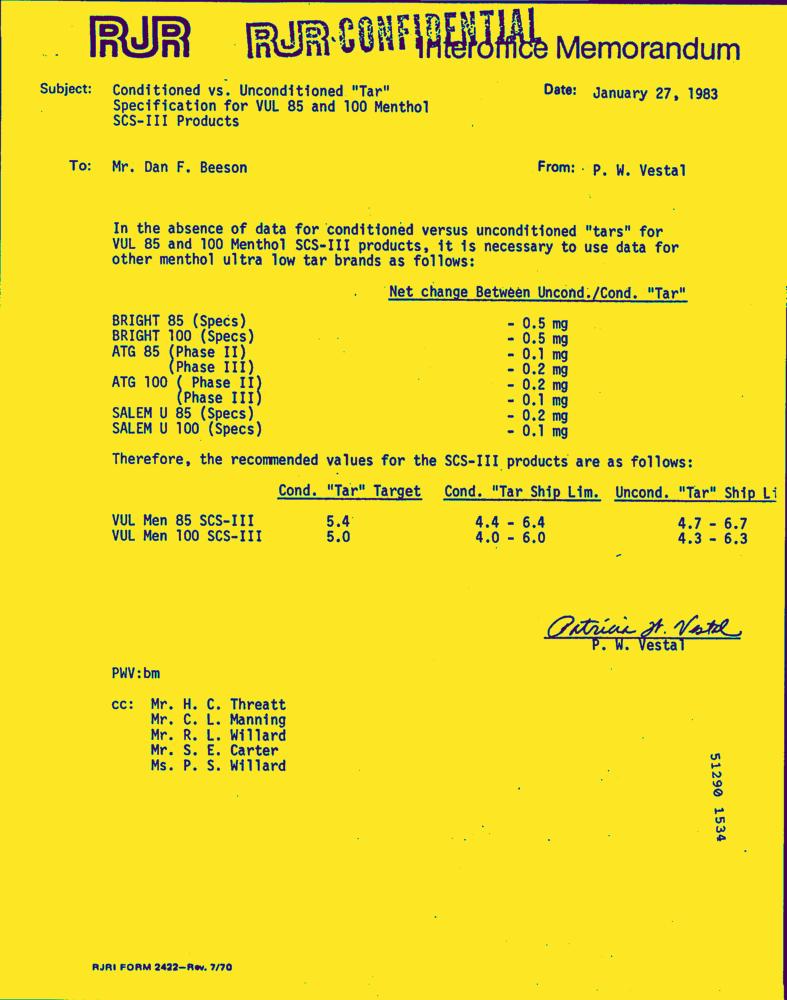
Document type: Letter-Doc